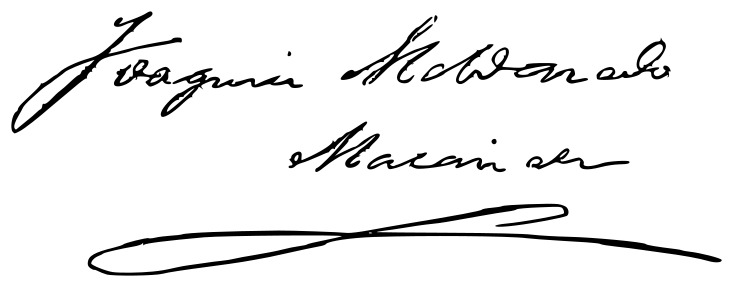
Signature of: joaquín maldonado macanaz